Question: Describe the condition in detail:
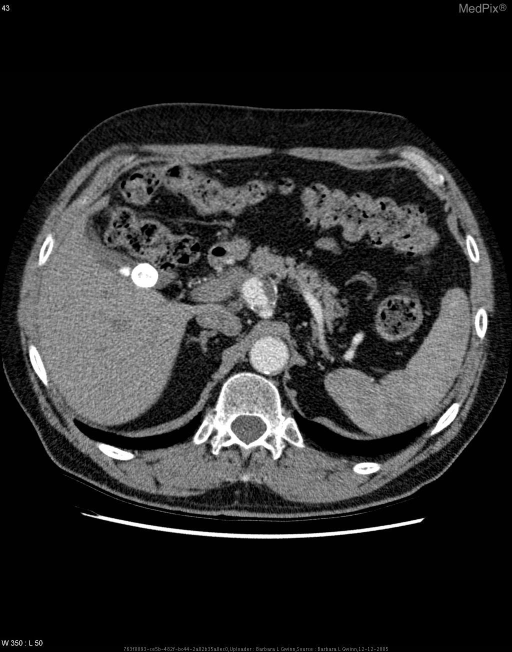
Answer: The disease is discussed as: Celiac artery aneurysms are usually caused by atherosclerosis. Infection and trauma are also reported etiologies. While these aneurysms are considered quite rare, they may present with vague abdominal pain, as in this case, or merely as an incidental finding. In most cases surgery is the desired treatment to avoid rupture or thrombosis.